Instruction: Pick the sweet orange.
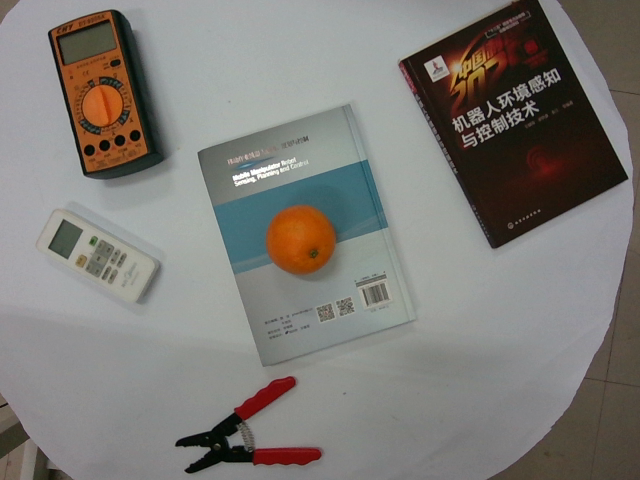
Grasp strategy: vertical